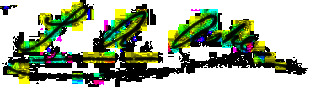
Signature of: samuel a court ashe